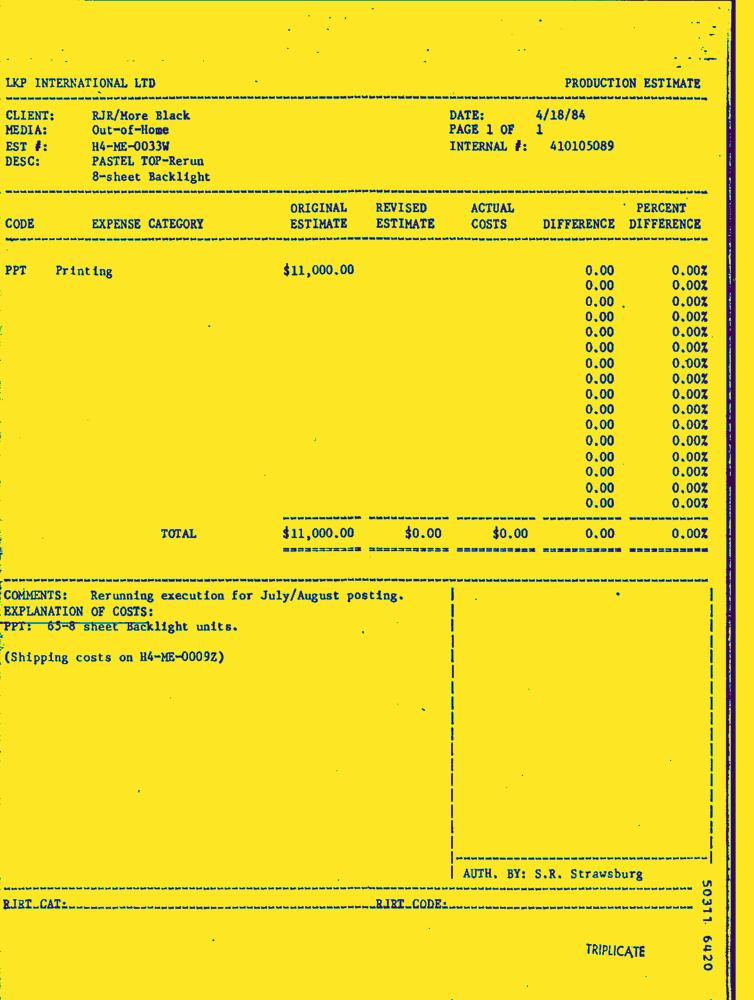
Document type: Invoice-Doc